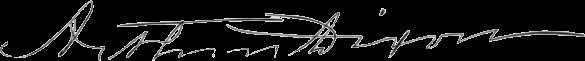
Signature of: arthur dixon